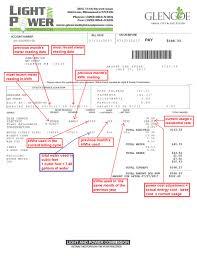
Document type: Invoice